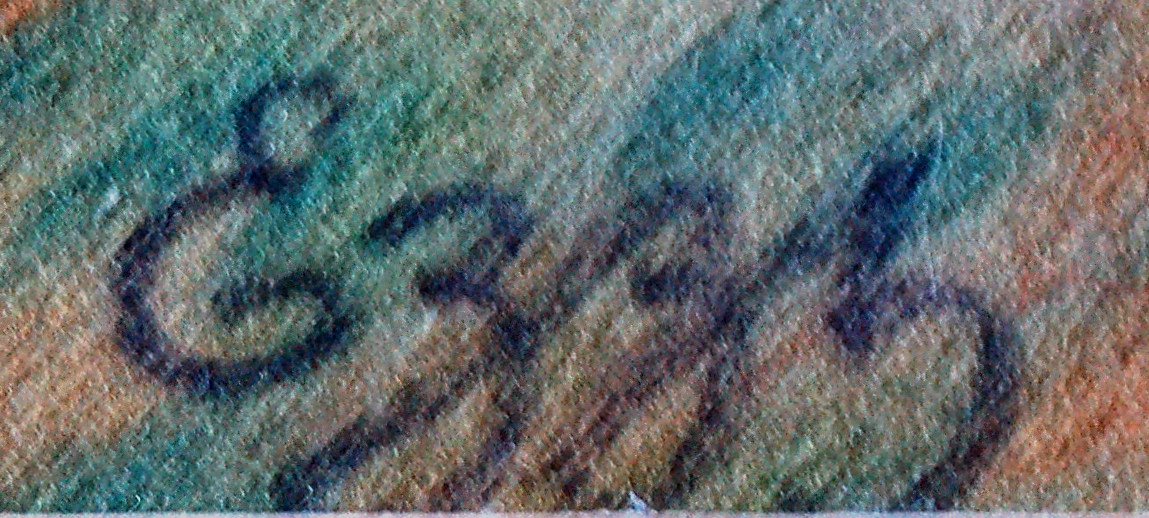
Signature of: felix ezzi